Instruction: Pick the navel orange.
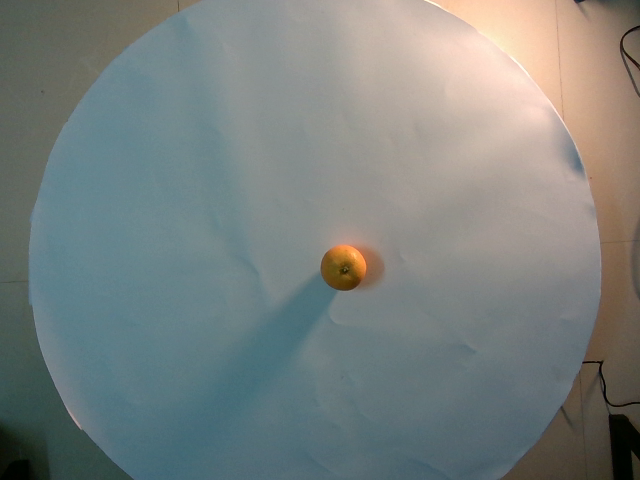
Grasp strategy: vertical